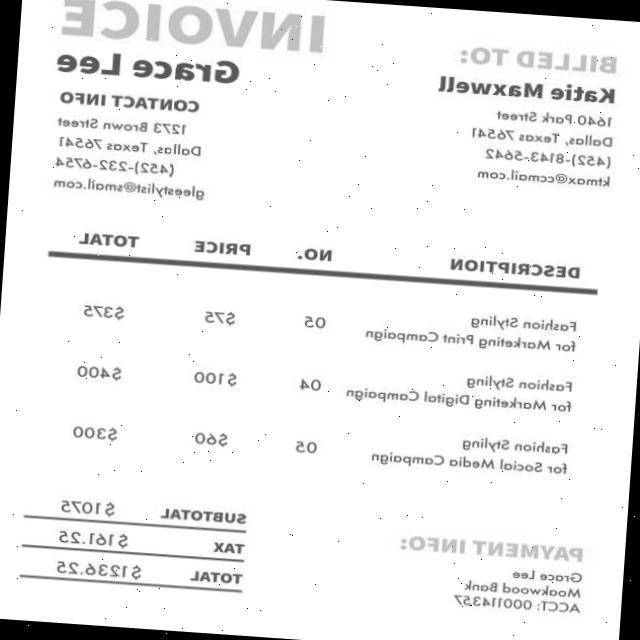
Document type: Invoice